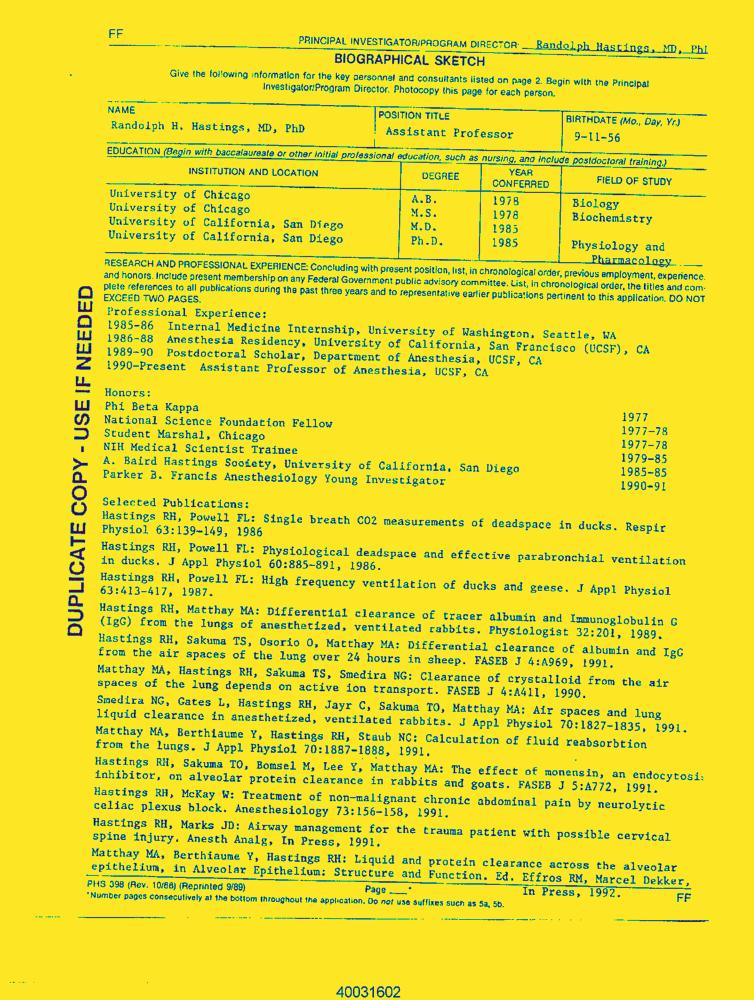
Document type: Resume-Doc